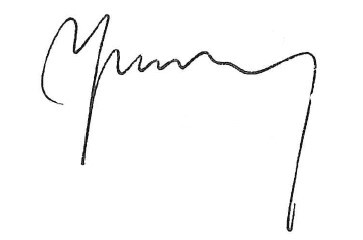
Signature of: jacek sasin